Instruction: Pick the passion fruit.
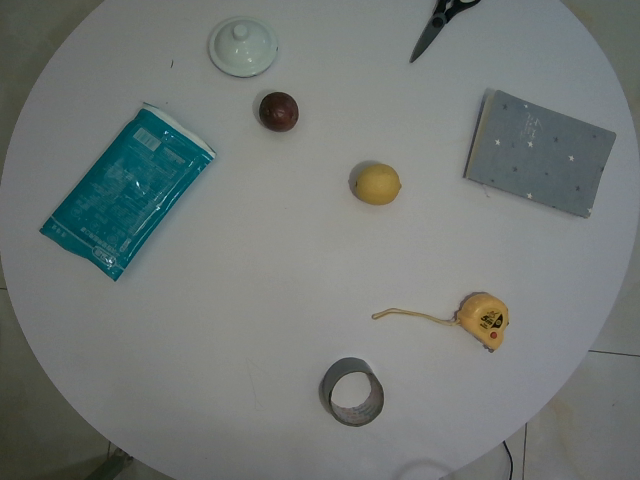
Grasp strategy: vertical